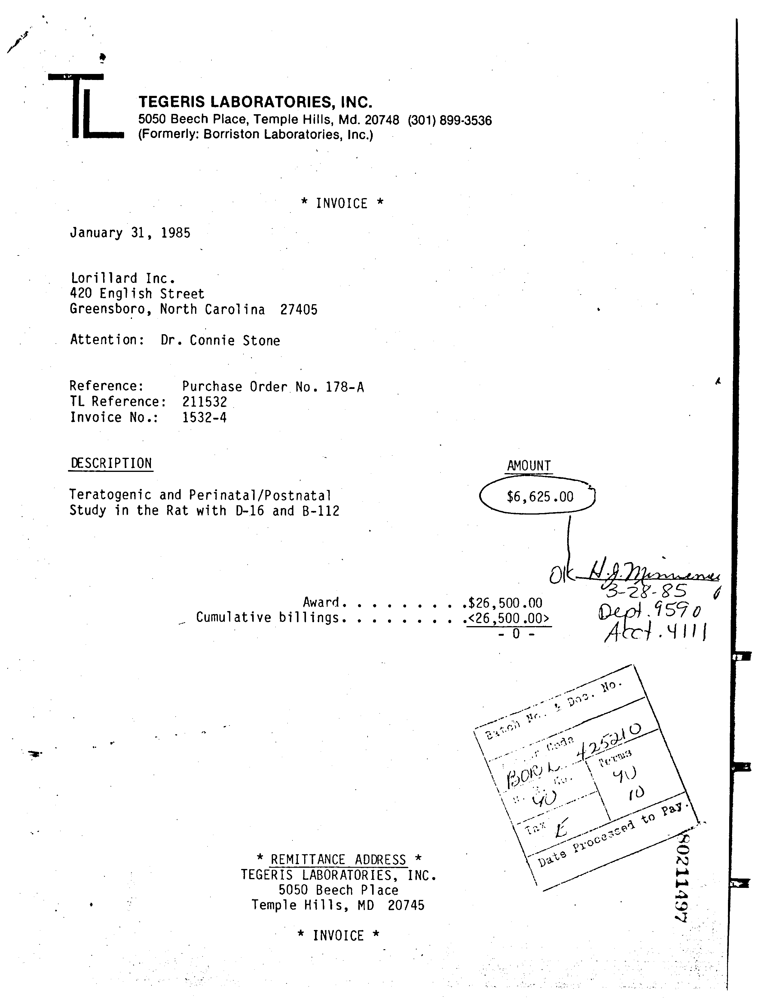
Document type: Invoice